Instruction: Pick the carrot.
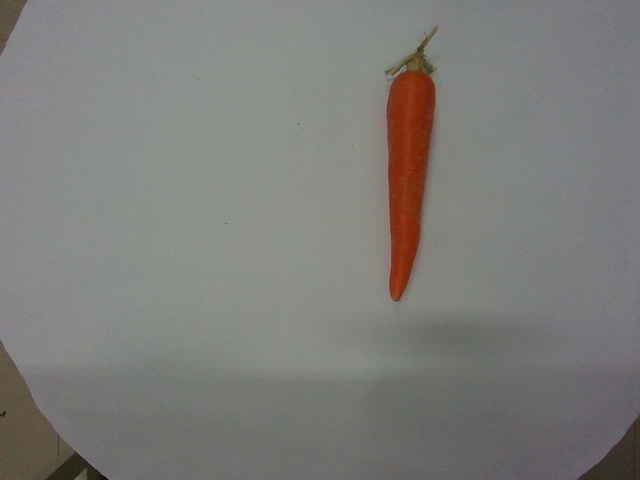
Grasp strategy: vertical